Question: What appears to be the issue?
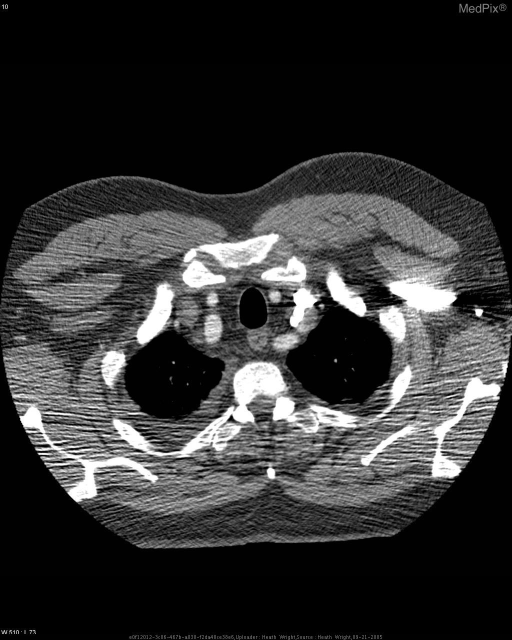
Answer: The findings suggest Right aortic arch with aberrant left subclavian artery. Axial CT above the level of the arch demonstrating bilateral common carotid and subclavian arteries.. The patient might have a history of 58y/o white male with dyspnea received CT to rule out PE/DVT.